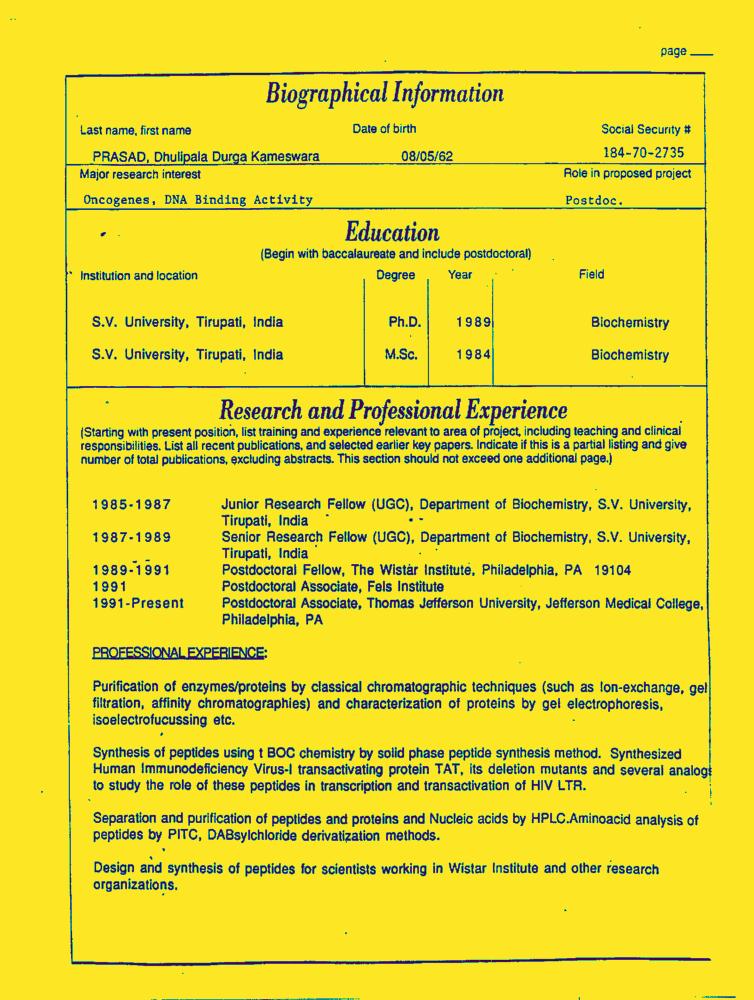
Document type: Resume-Doc